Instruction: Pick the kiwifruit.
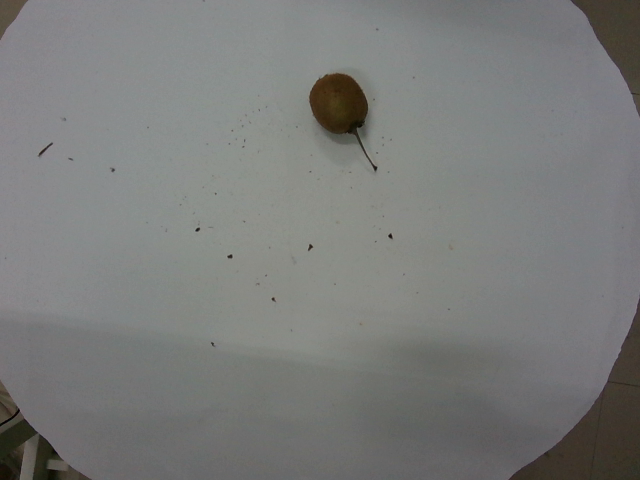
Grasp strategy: vertical